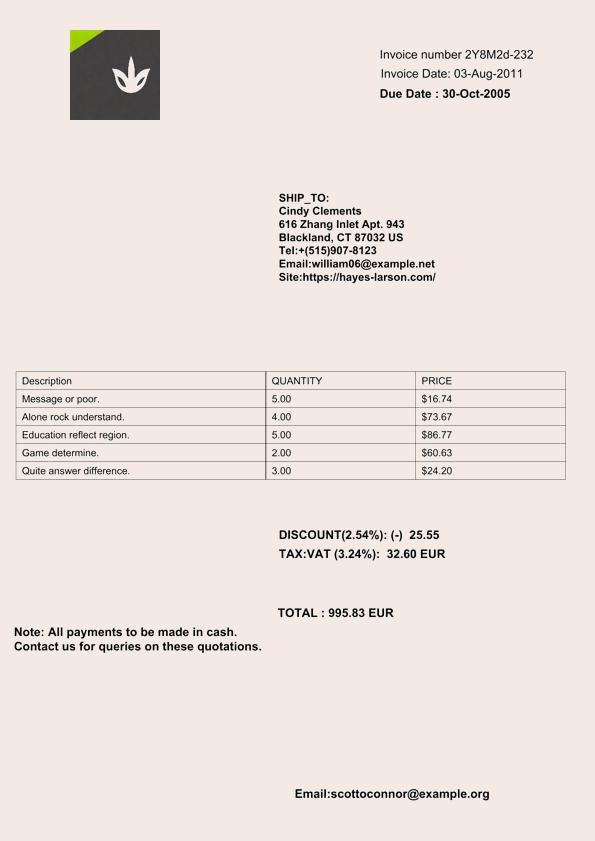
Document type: Invoice